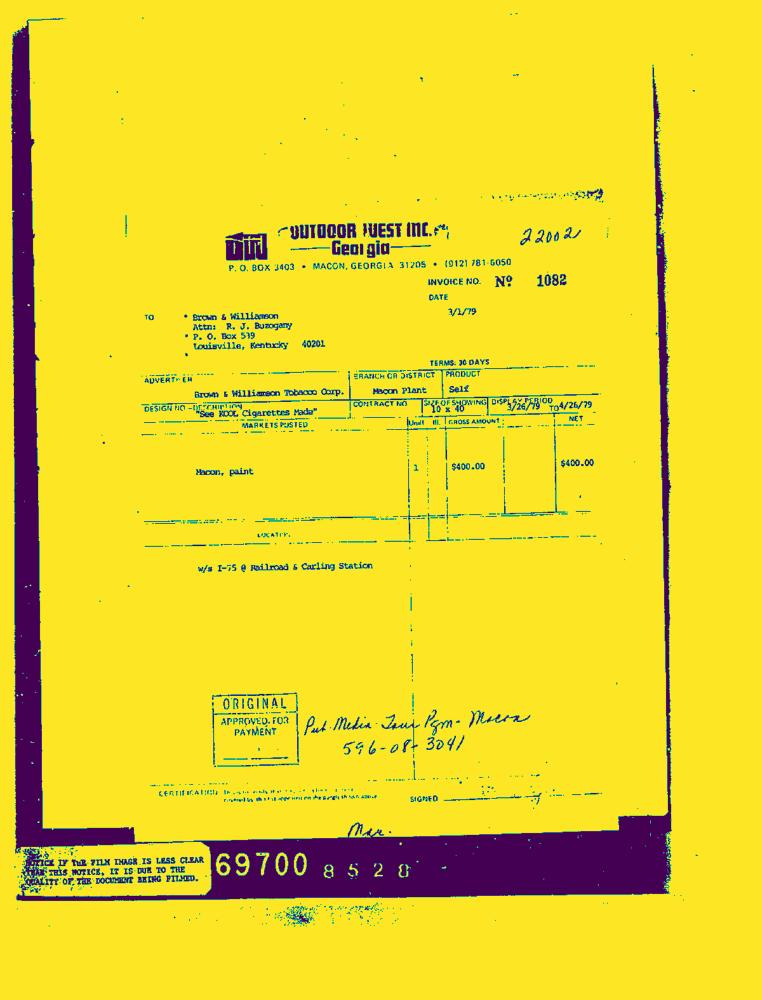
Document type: Invoice-Doc